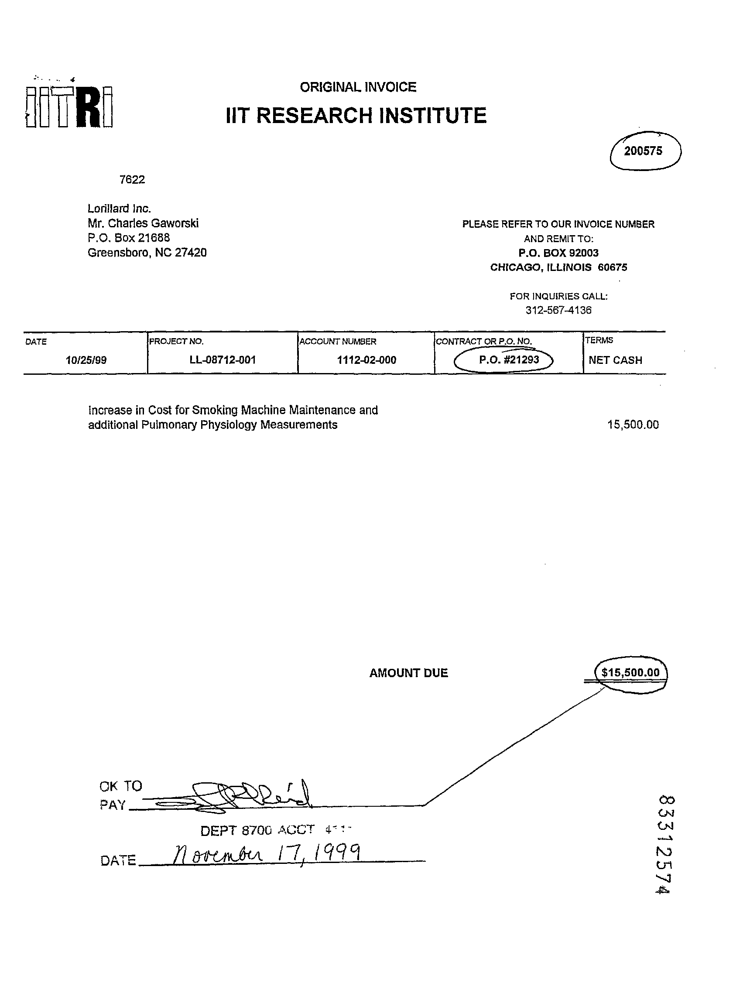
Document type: Invoice